Question: How does the patient history play a role?
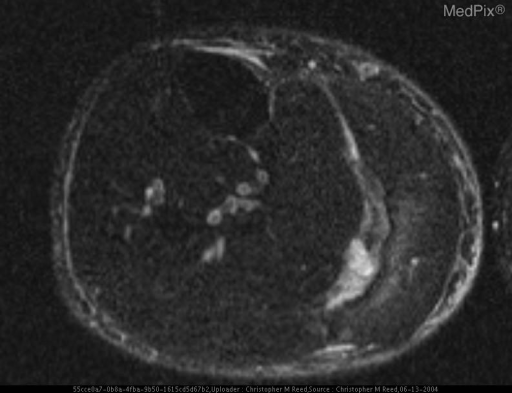
Answer: The patient's history of 42 year old radiologist complains of sudden onset pain after experiencing a popping sensation in the right calf while playing tennis. is key in understanding the case.